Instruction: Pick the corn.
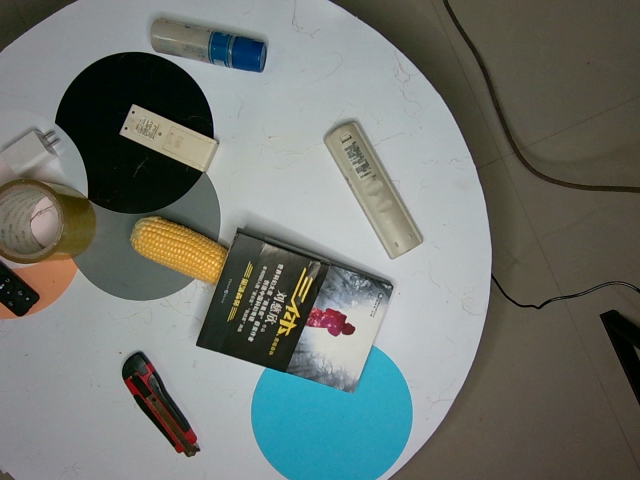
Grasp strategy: vertical